Question: How is the property described in the document?
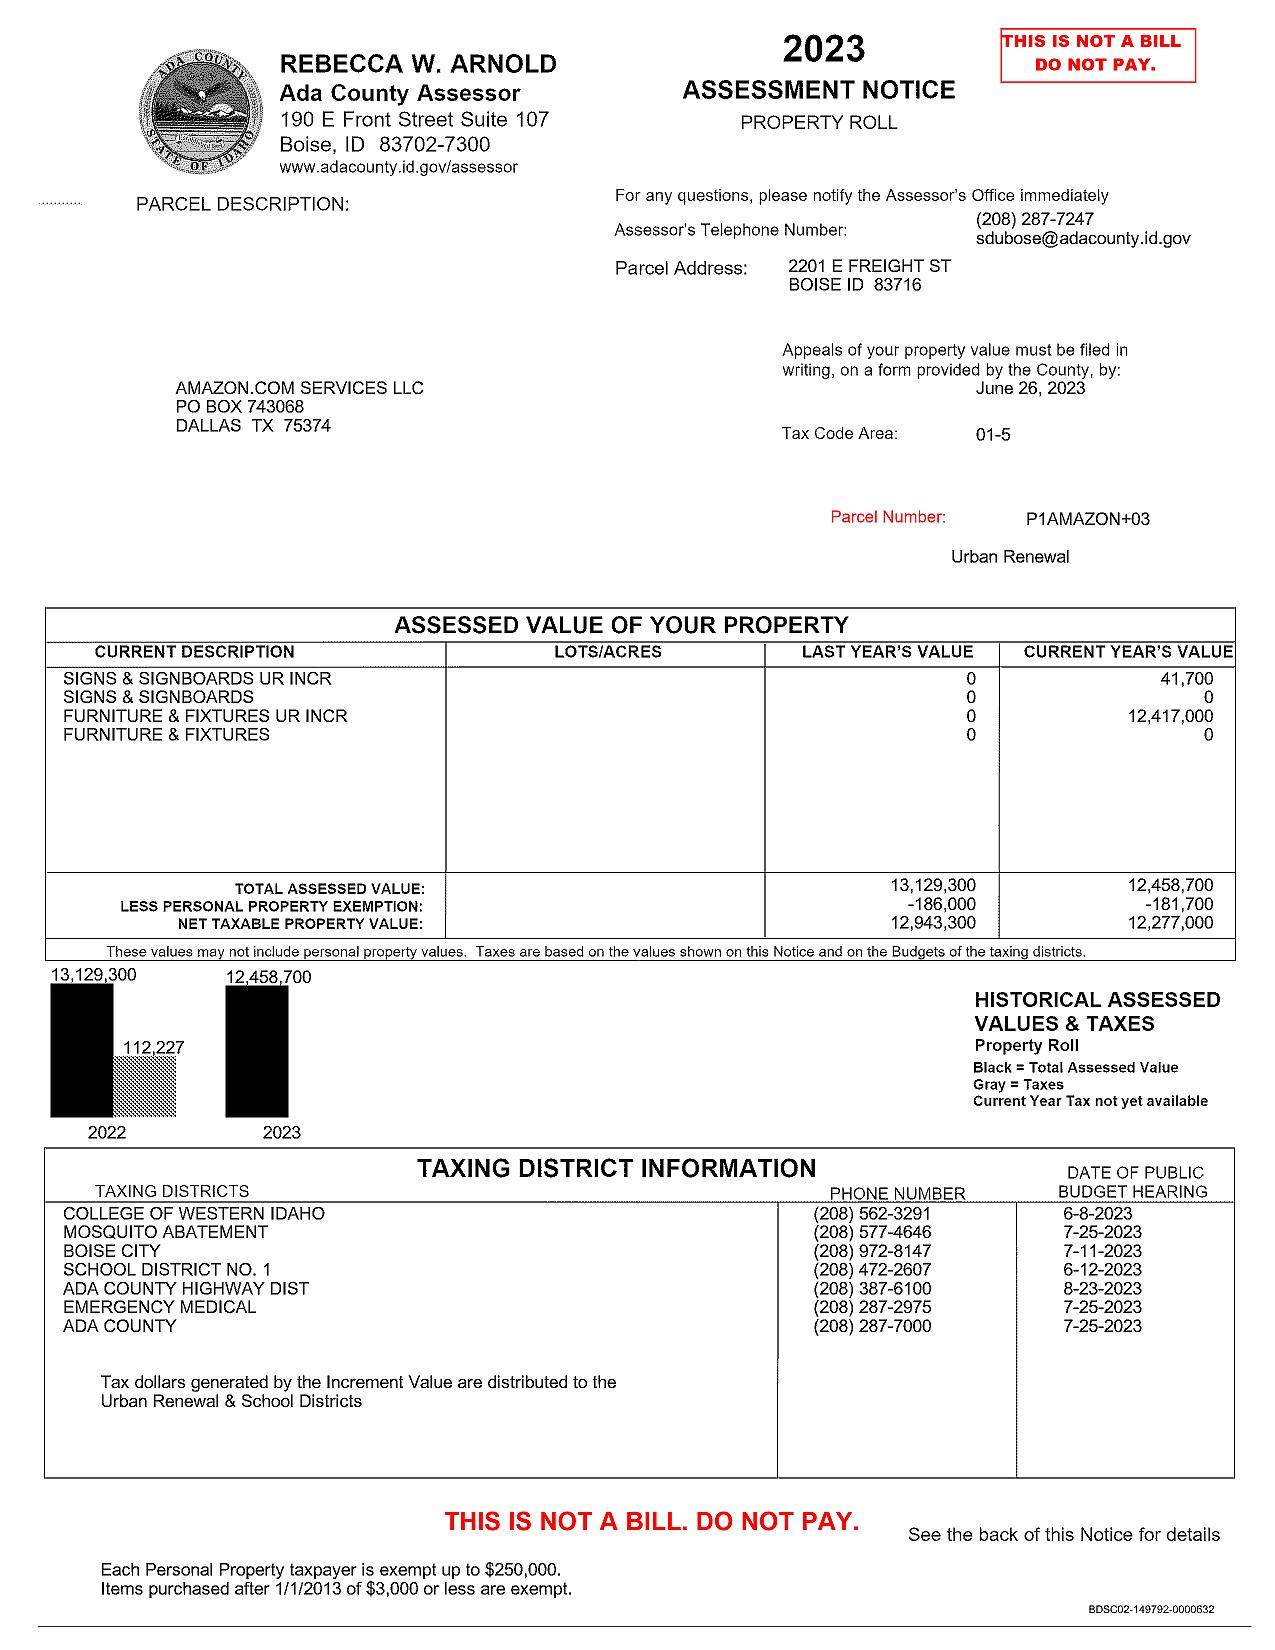
Answer: "SIGNS & SIGNBOARDS UR INCR, SIGNS & SIGNBOARDS, FURNITURE & FIXTURES UR INCR, FURNITURE & FIXTURES"